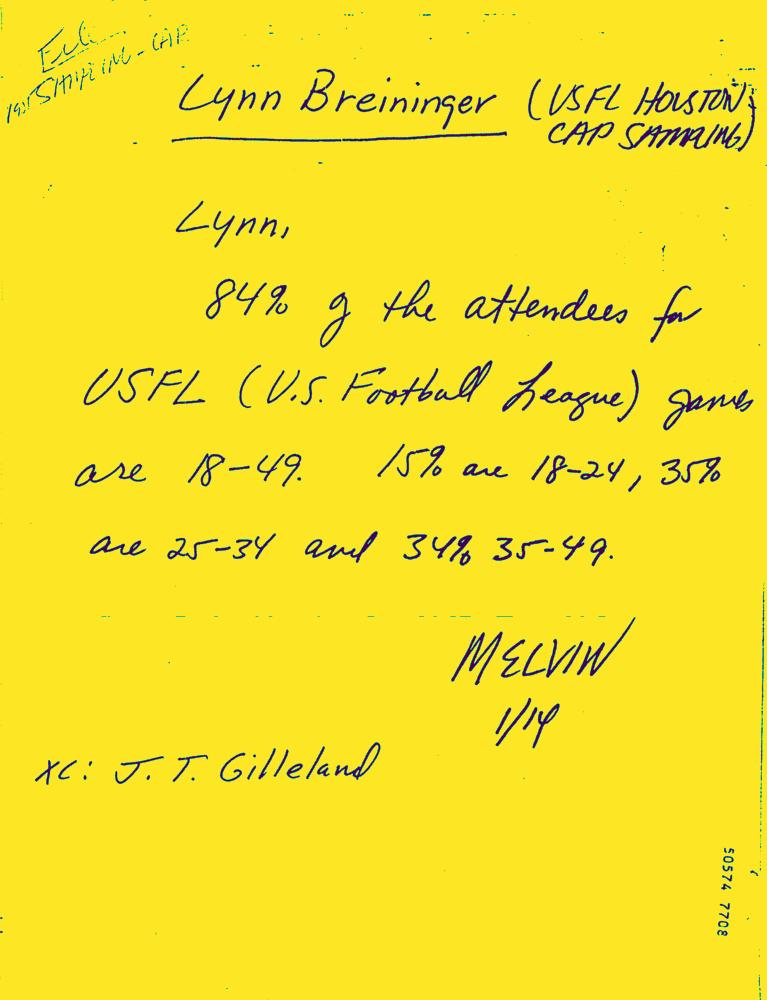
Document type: Hand-Written